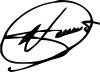
Signature of: novak djokovic